Question: What is the assessed value of the property as noted in the document?
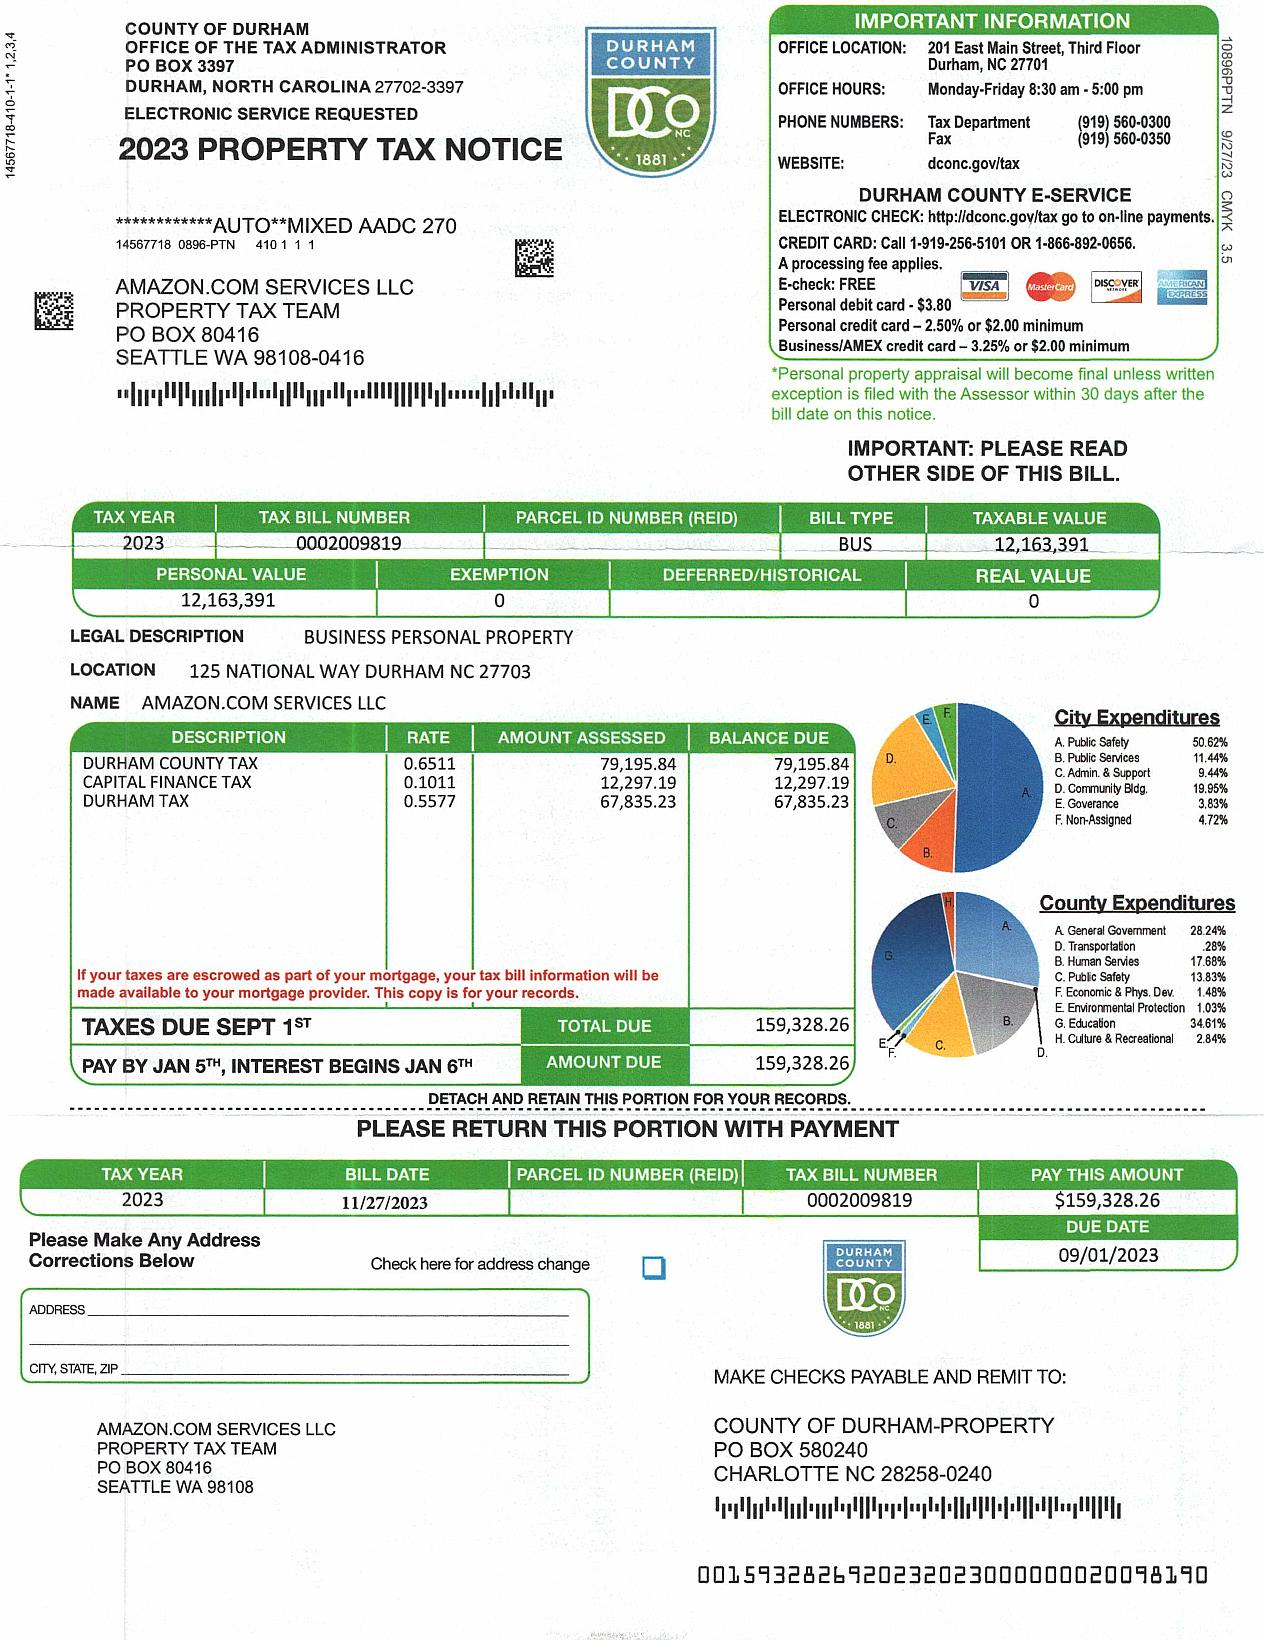
Answer: "159,328.26"